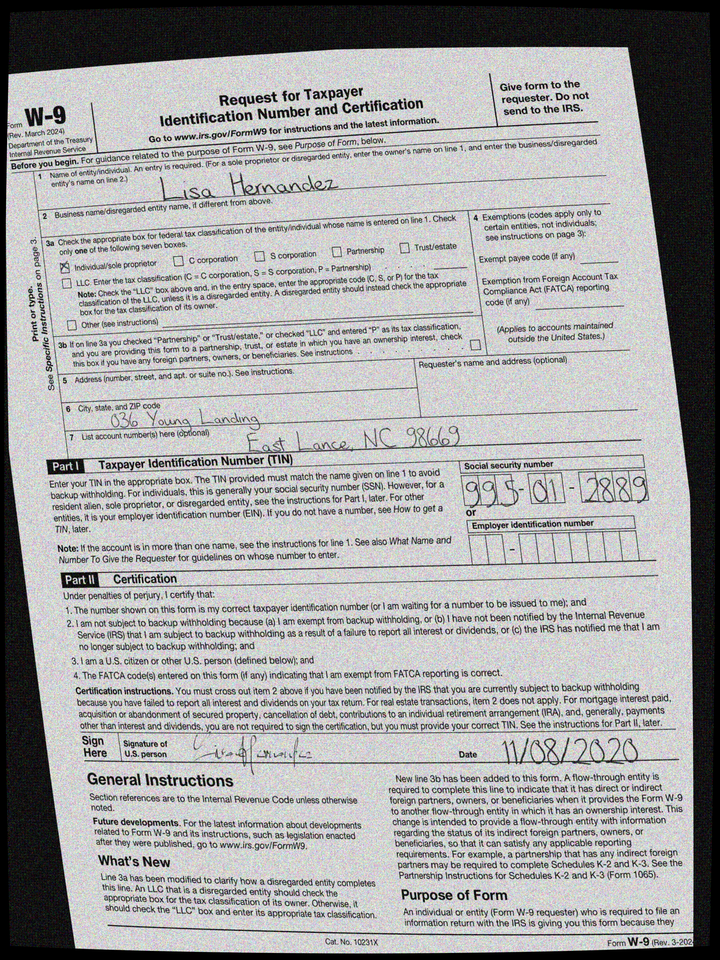
adr1: 036 Young Landing
adr2: East Lance, NC 98669
cbx: yes
ssn: 995012889
enm: Lisa Hernandez
sdt: 11/08/2020